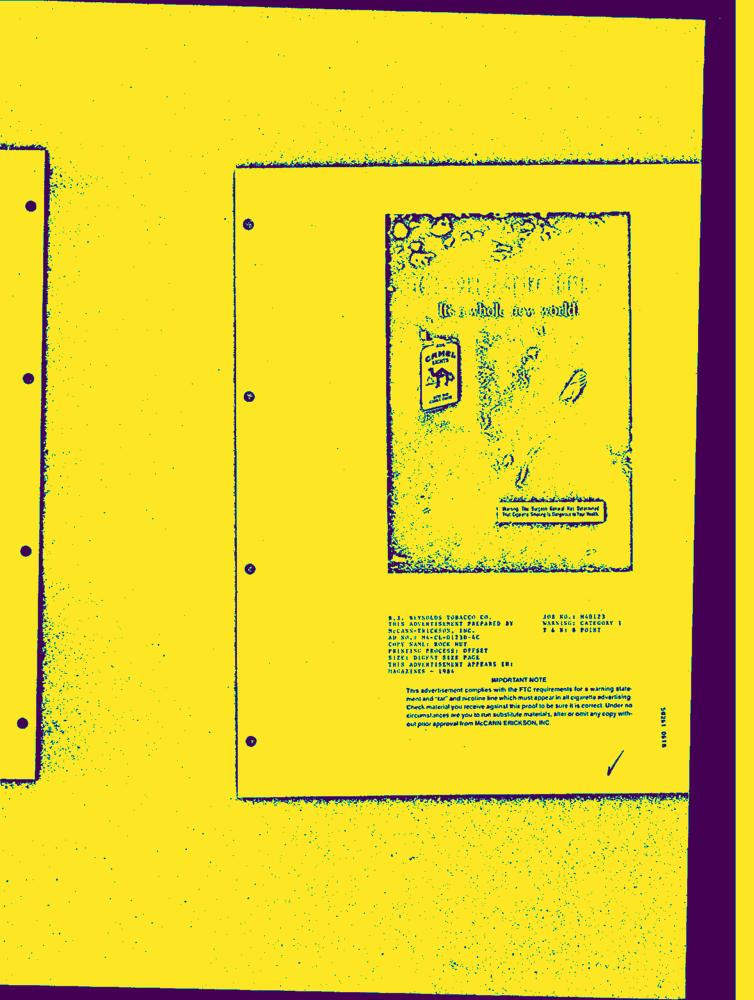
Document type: AD